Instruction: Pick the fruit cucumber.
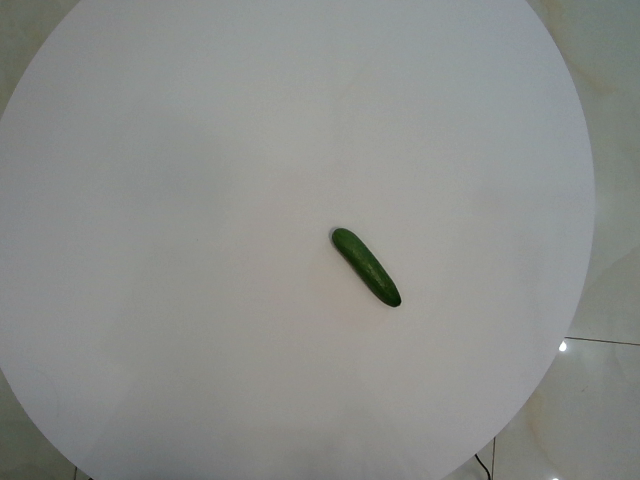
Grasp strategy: vertical